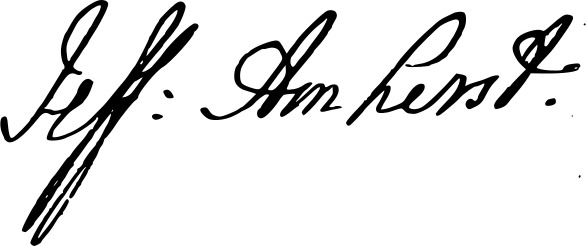
Signature of: jeffery amherst 1st baron amherst